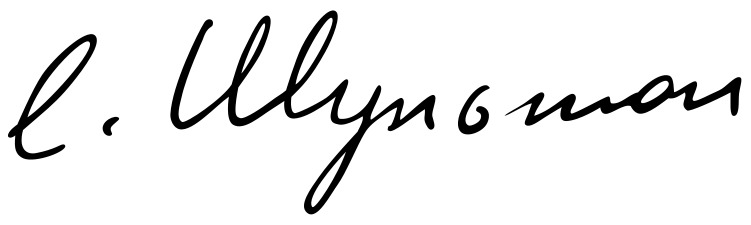
Signature of: ekaterina schulmann